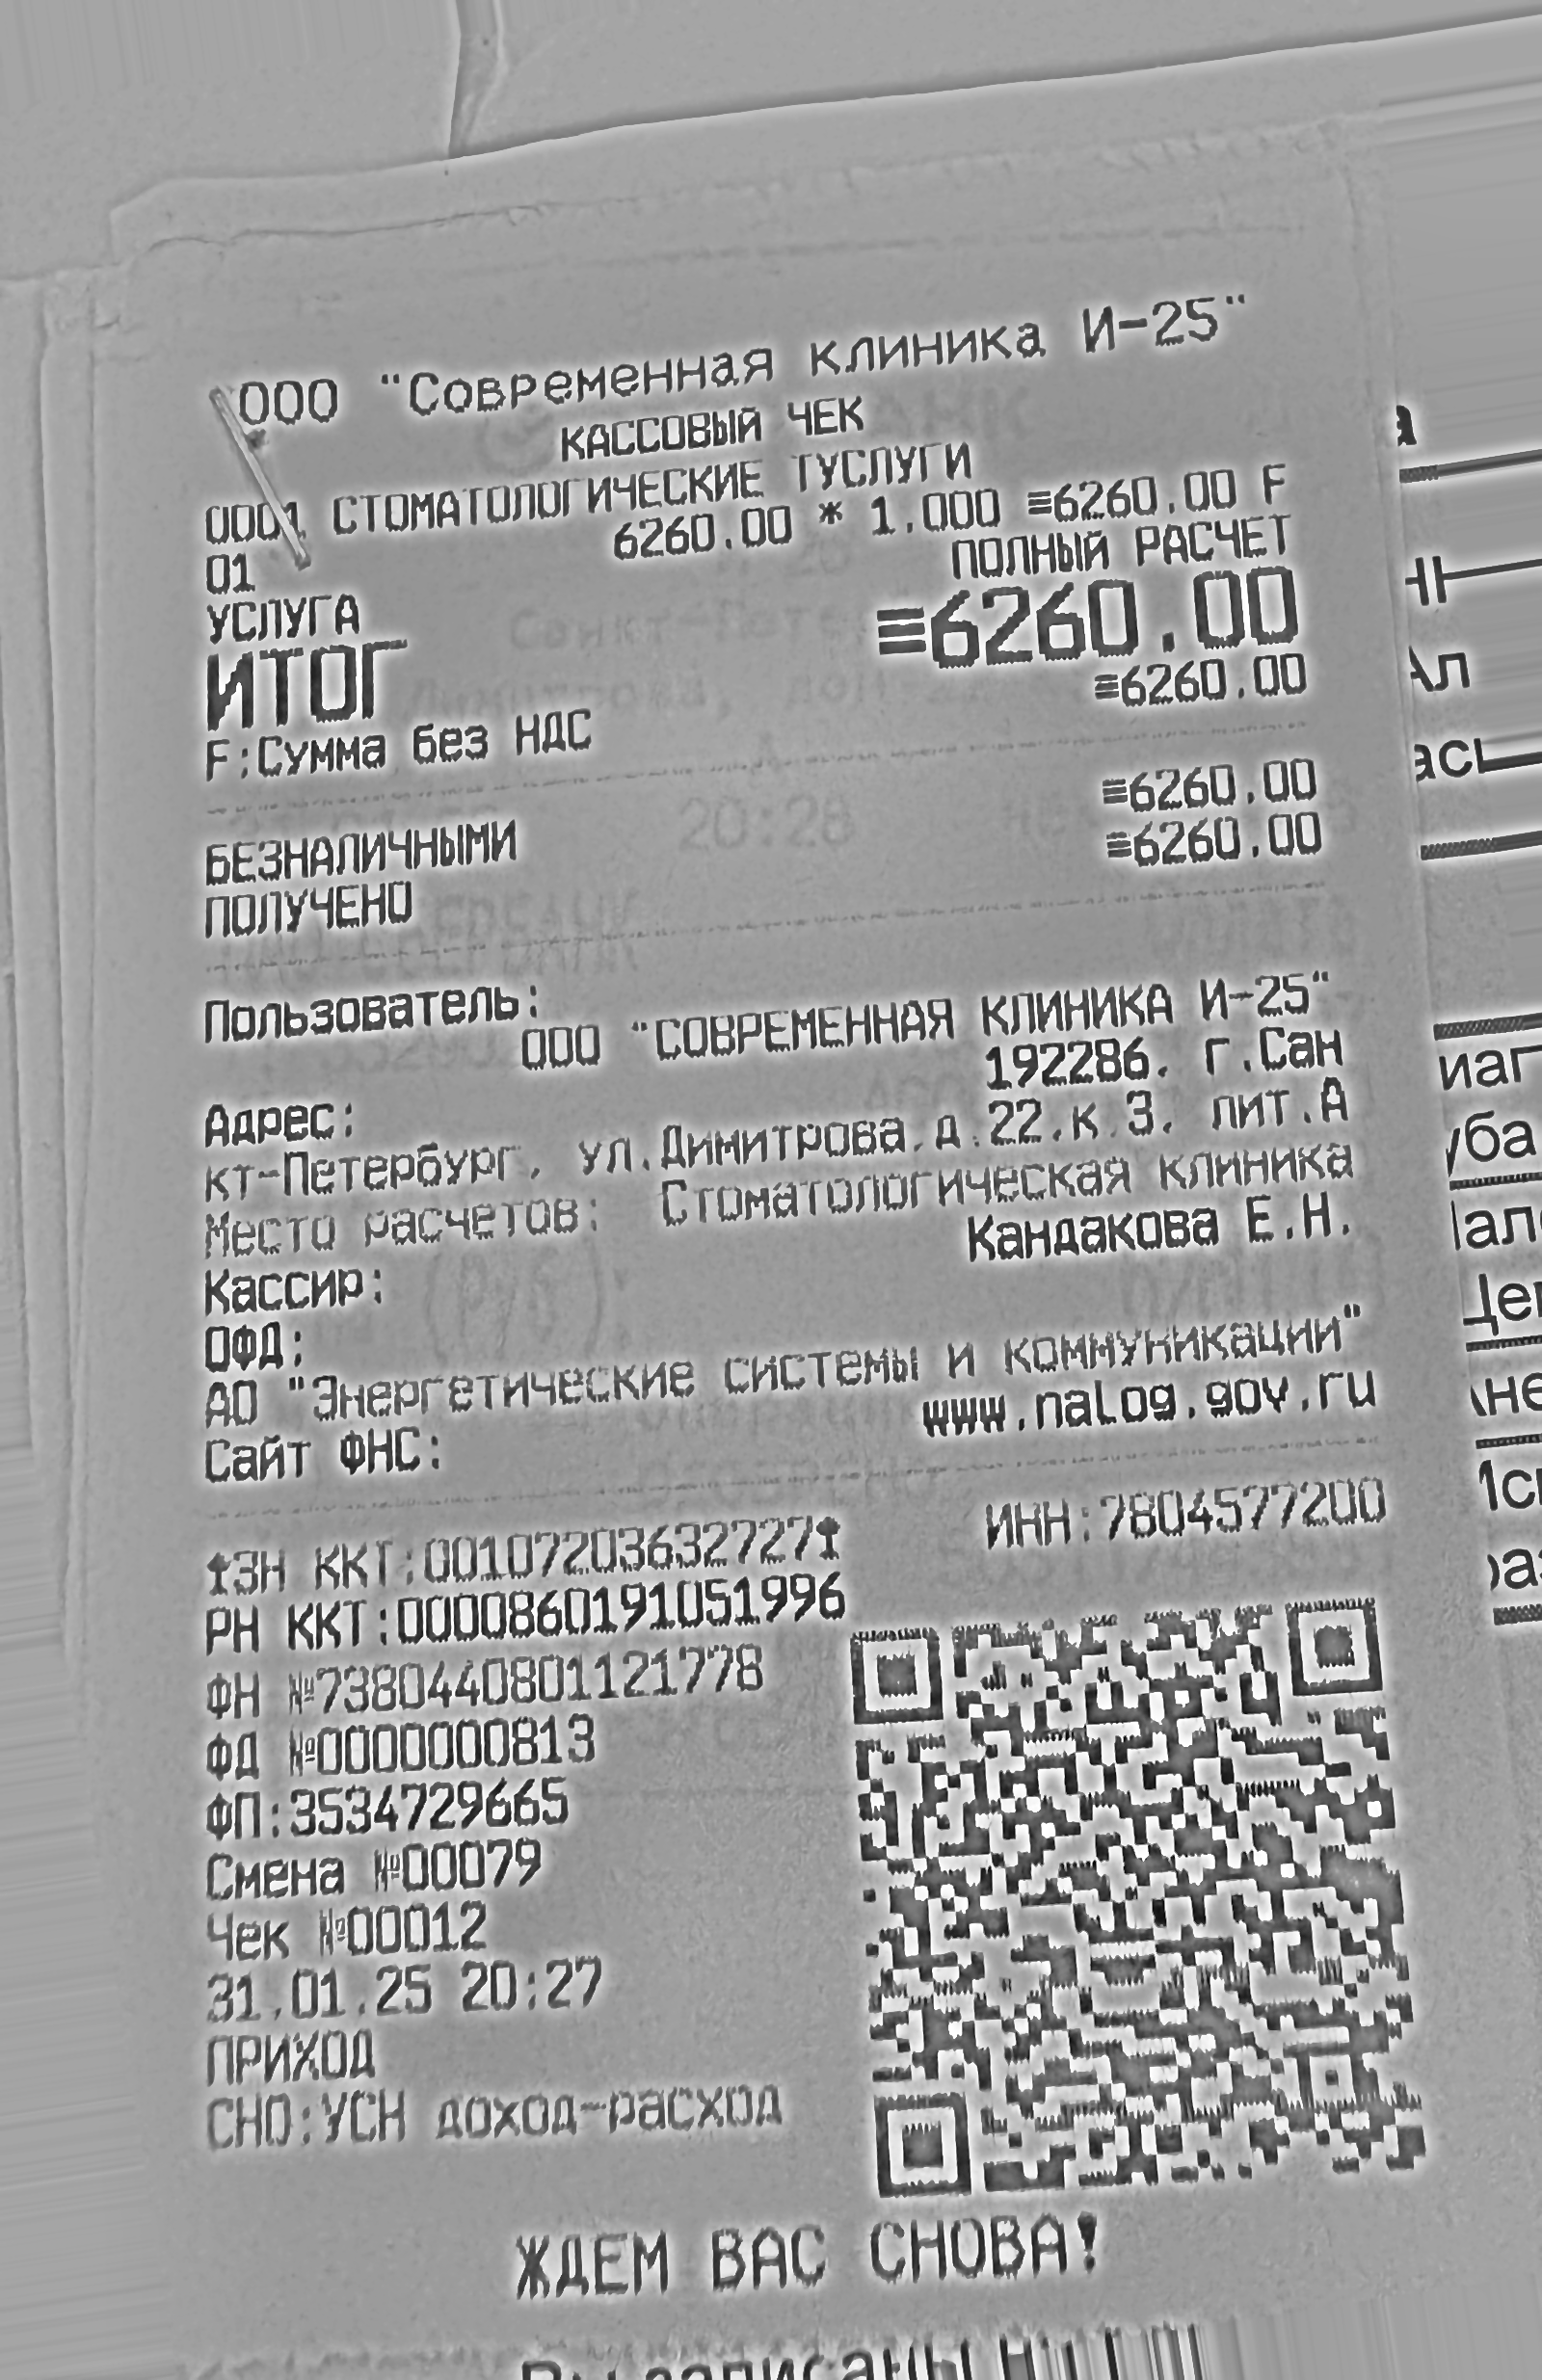
Продавец: ООО "Современная клиника И-25"
ИНН: 7804577200
Дата: 31.01.25
Товары: 0001 СТОМАТОЛОГИЧЕСКИЕ ТУСЛУГИ
Количество: 1.000
Цена: 6260.00
Сумма: 6260.00
Итого: 6260.00